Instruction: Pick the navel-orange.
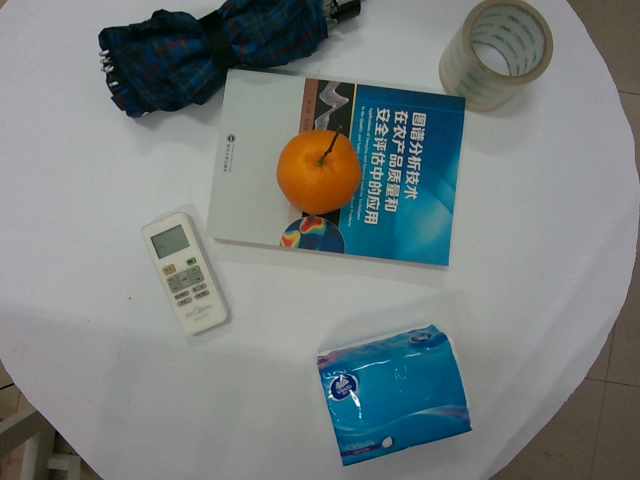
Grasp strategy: vertical